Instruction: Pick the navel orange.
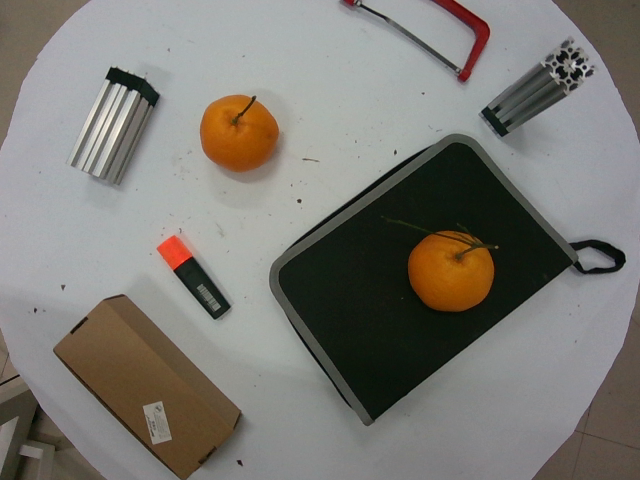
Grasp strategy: vertical